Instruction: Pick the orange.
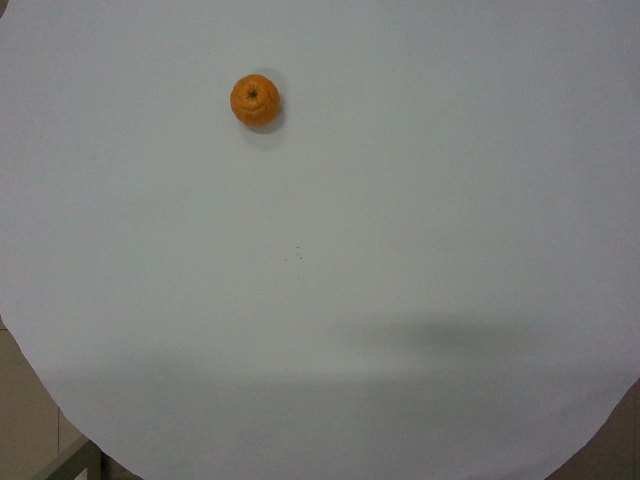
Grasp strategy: vertical